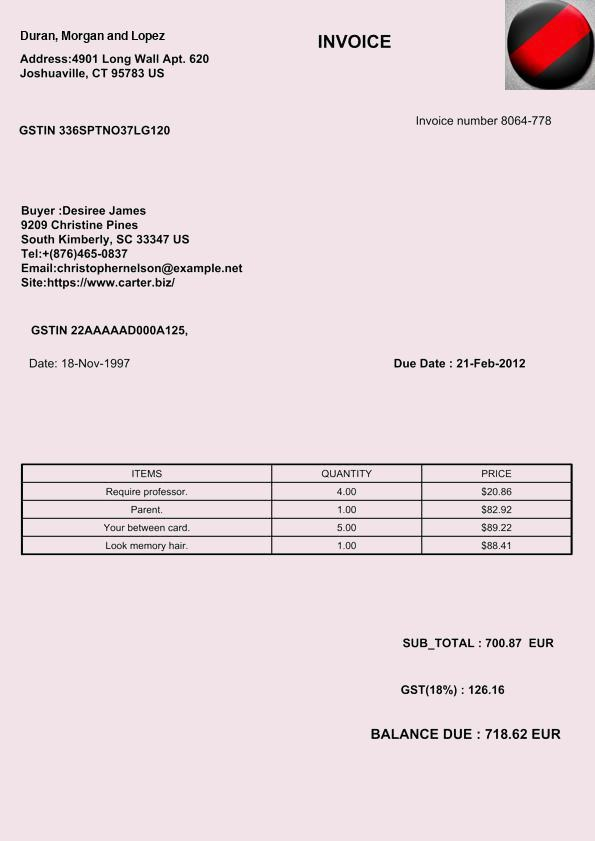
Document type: Invoice